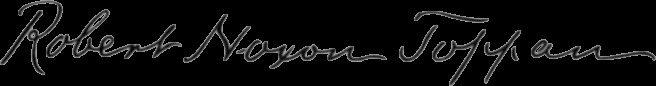
Signature of: robert noxon toppan